Question: How does the patient history play a role?
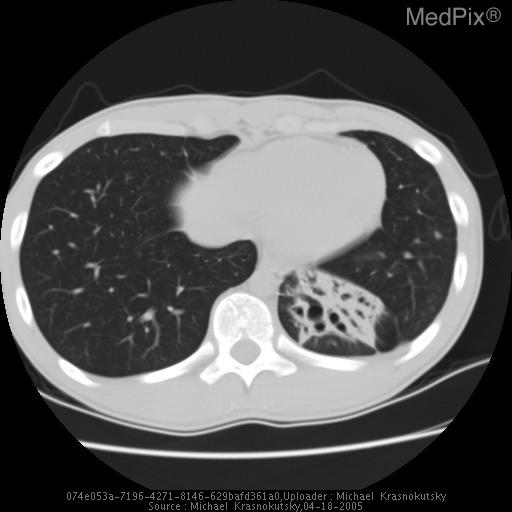
Answer: The patient's history of 15 year old boy, air evacuated from Japan with a history of recurrent productive cough. is key in understanding the case.